Question: What is the property identification or parcel number listed?
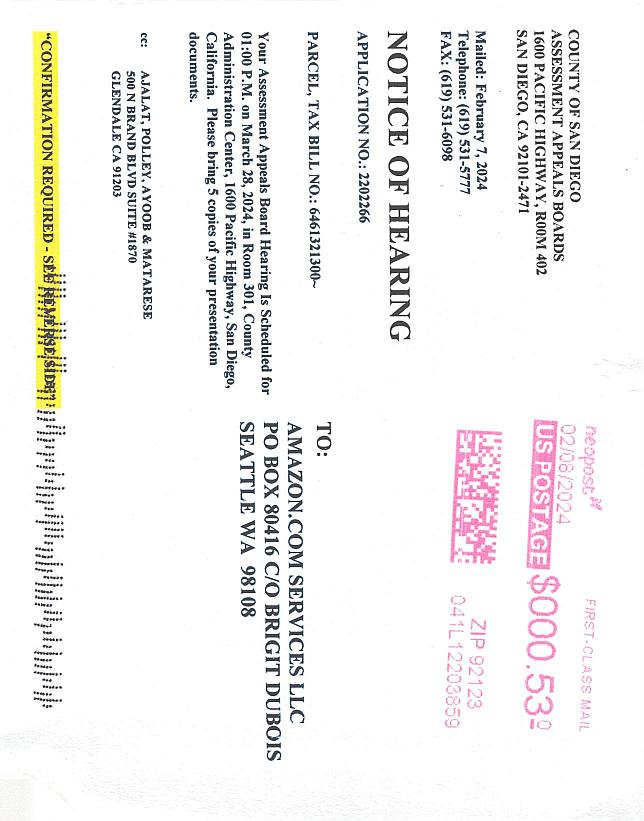
Answer: "6461321300"